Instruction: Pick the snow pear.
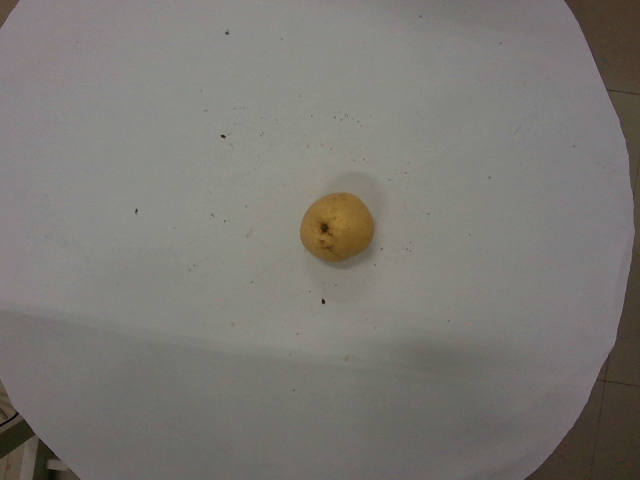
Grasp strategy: vertical